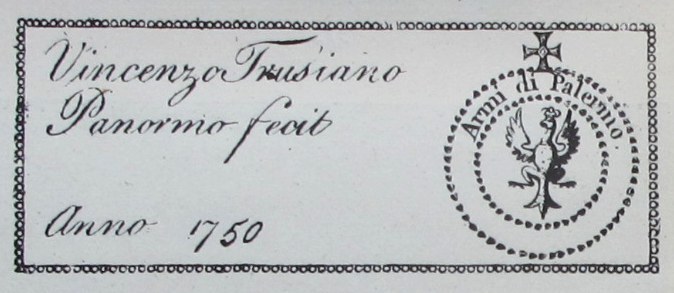
Signature of: vincenzo panormo